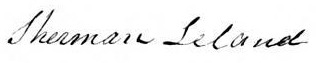
Signature of: sherman leland